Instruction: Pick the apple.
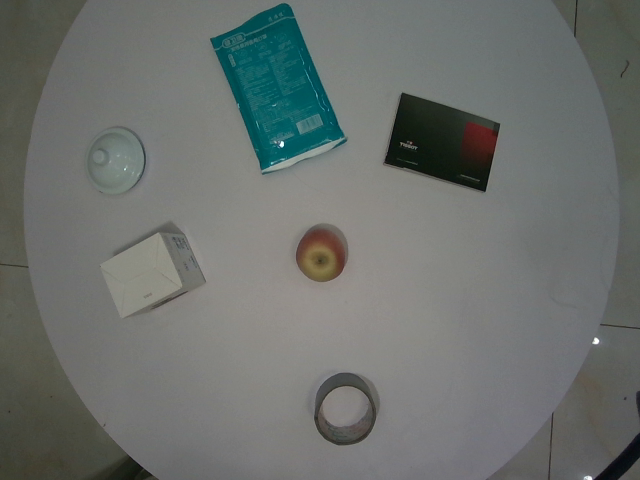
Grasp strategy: vertical